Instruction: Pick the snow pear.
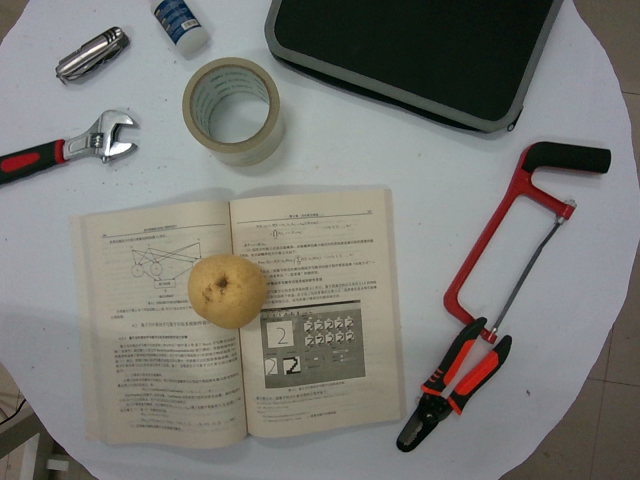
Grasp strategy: vertical